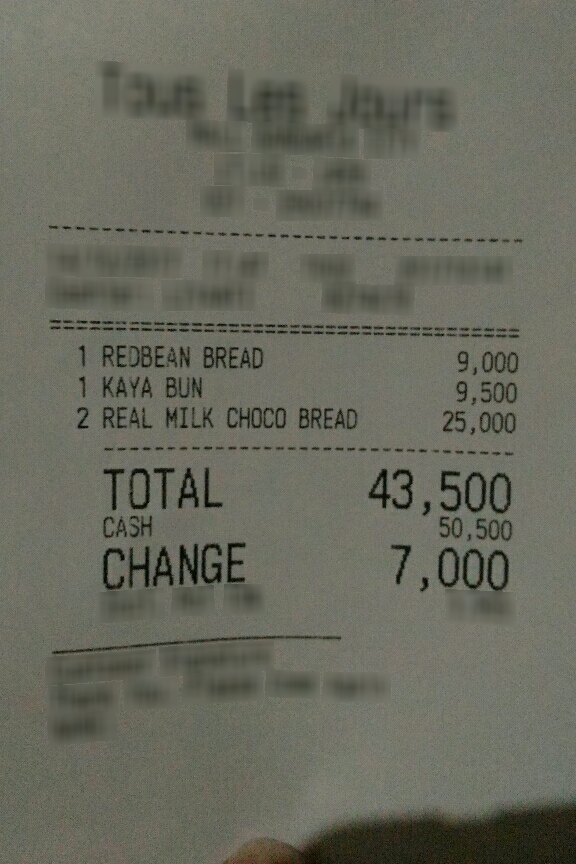
Number of items: 3
Total: 43,500
OCR text regions:
text: REDBEAN
text: BREAD
text: 1
text: 9,000
text: TOTAL
text: 43,500
text: CASH
text: 50,500
text: CHANGE
text: 7,000
text: KAYA
text: BUN
text: 1
text: 9,500
text: REAL
text: MILK
text: CHOCO
text: BREAD
text: 2
text: 25,000